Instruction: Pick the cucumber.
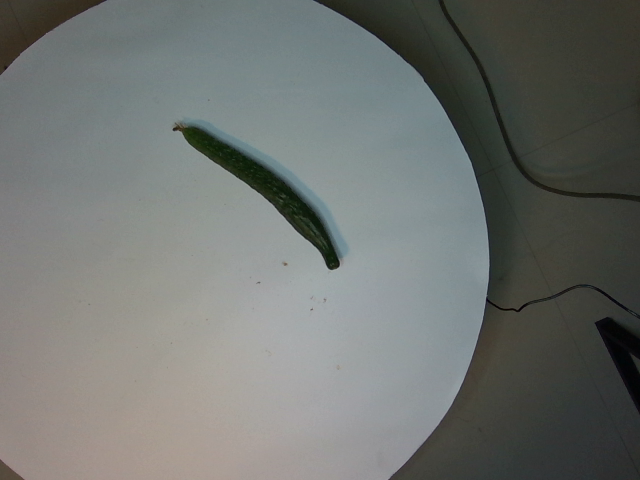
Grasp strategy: vertical